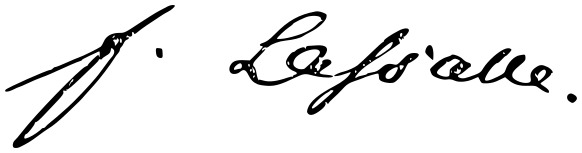
Signature of: ferdinand lassalle